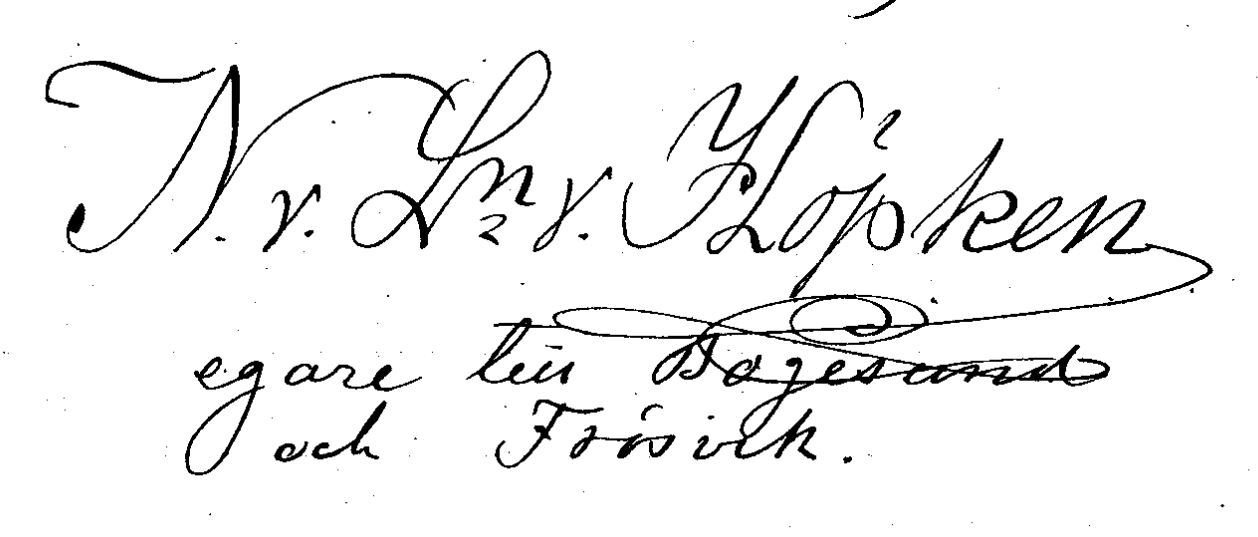
Signature of: nils albrekt stefan von lantingshausen von höpken